Question: What is the name of the tenant mentioned in the document?
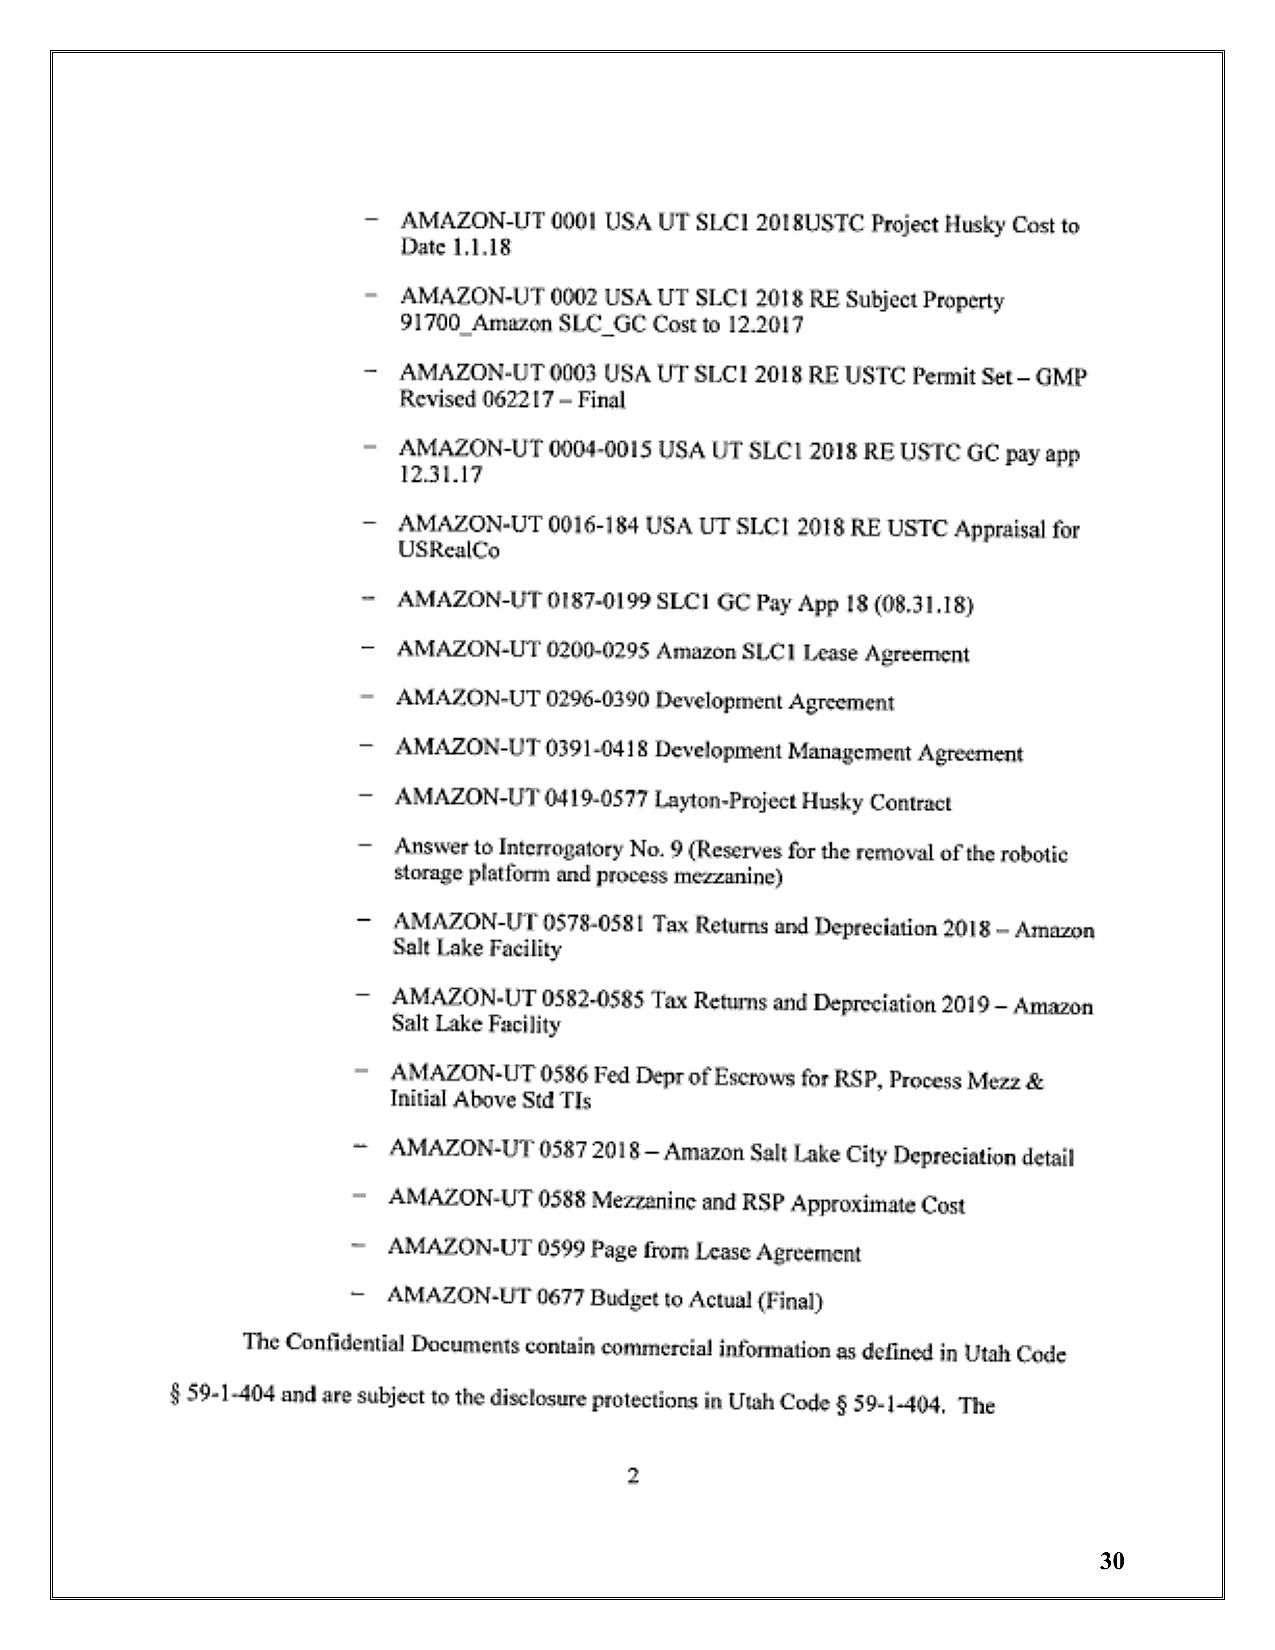
Answer: "Amazon"